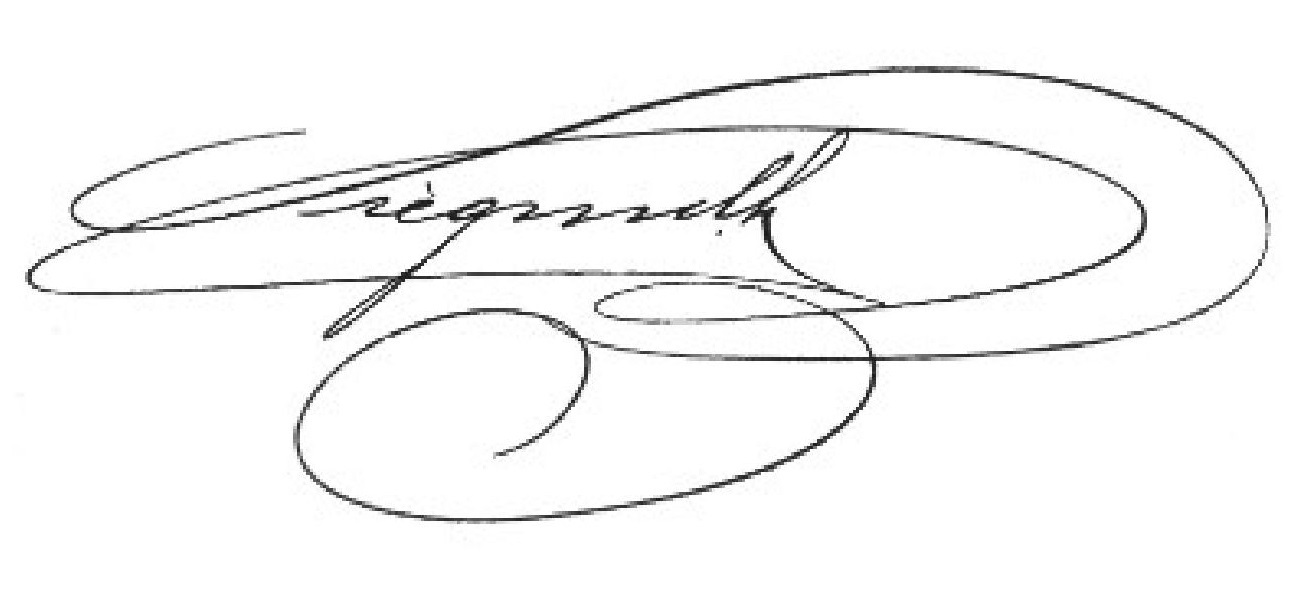
Signature of: károly siegmeth